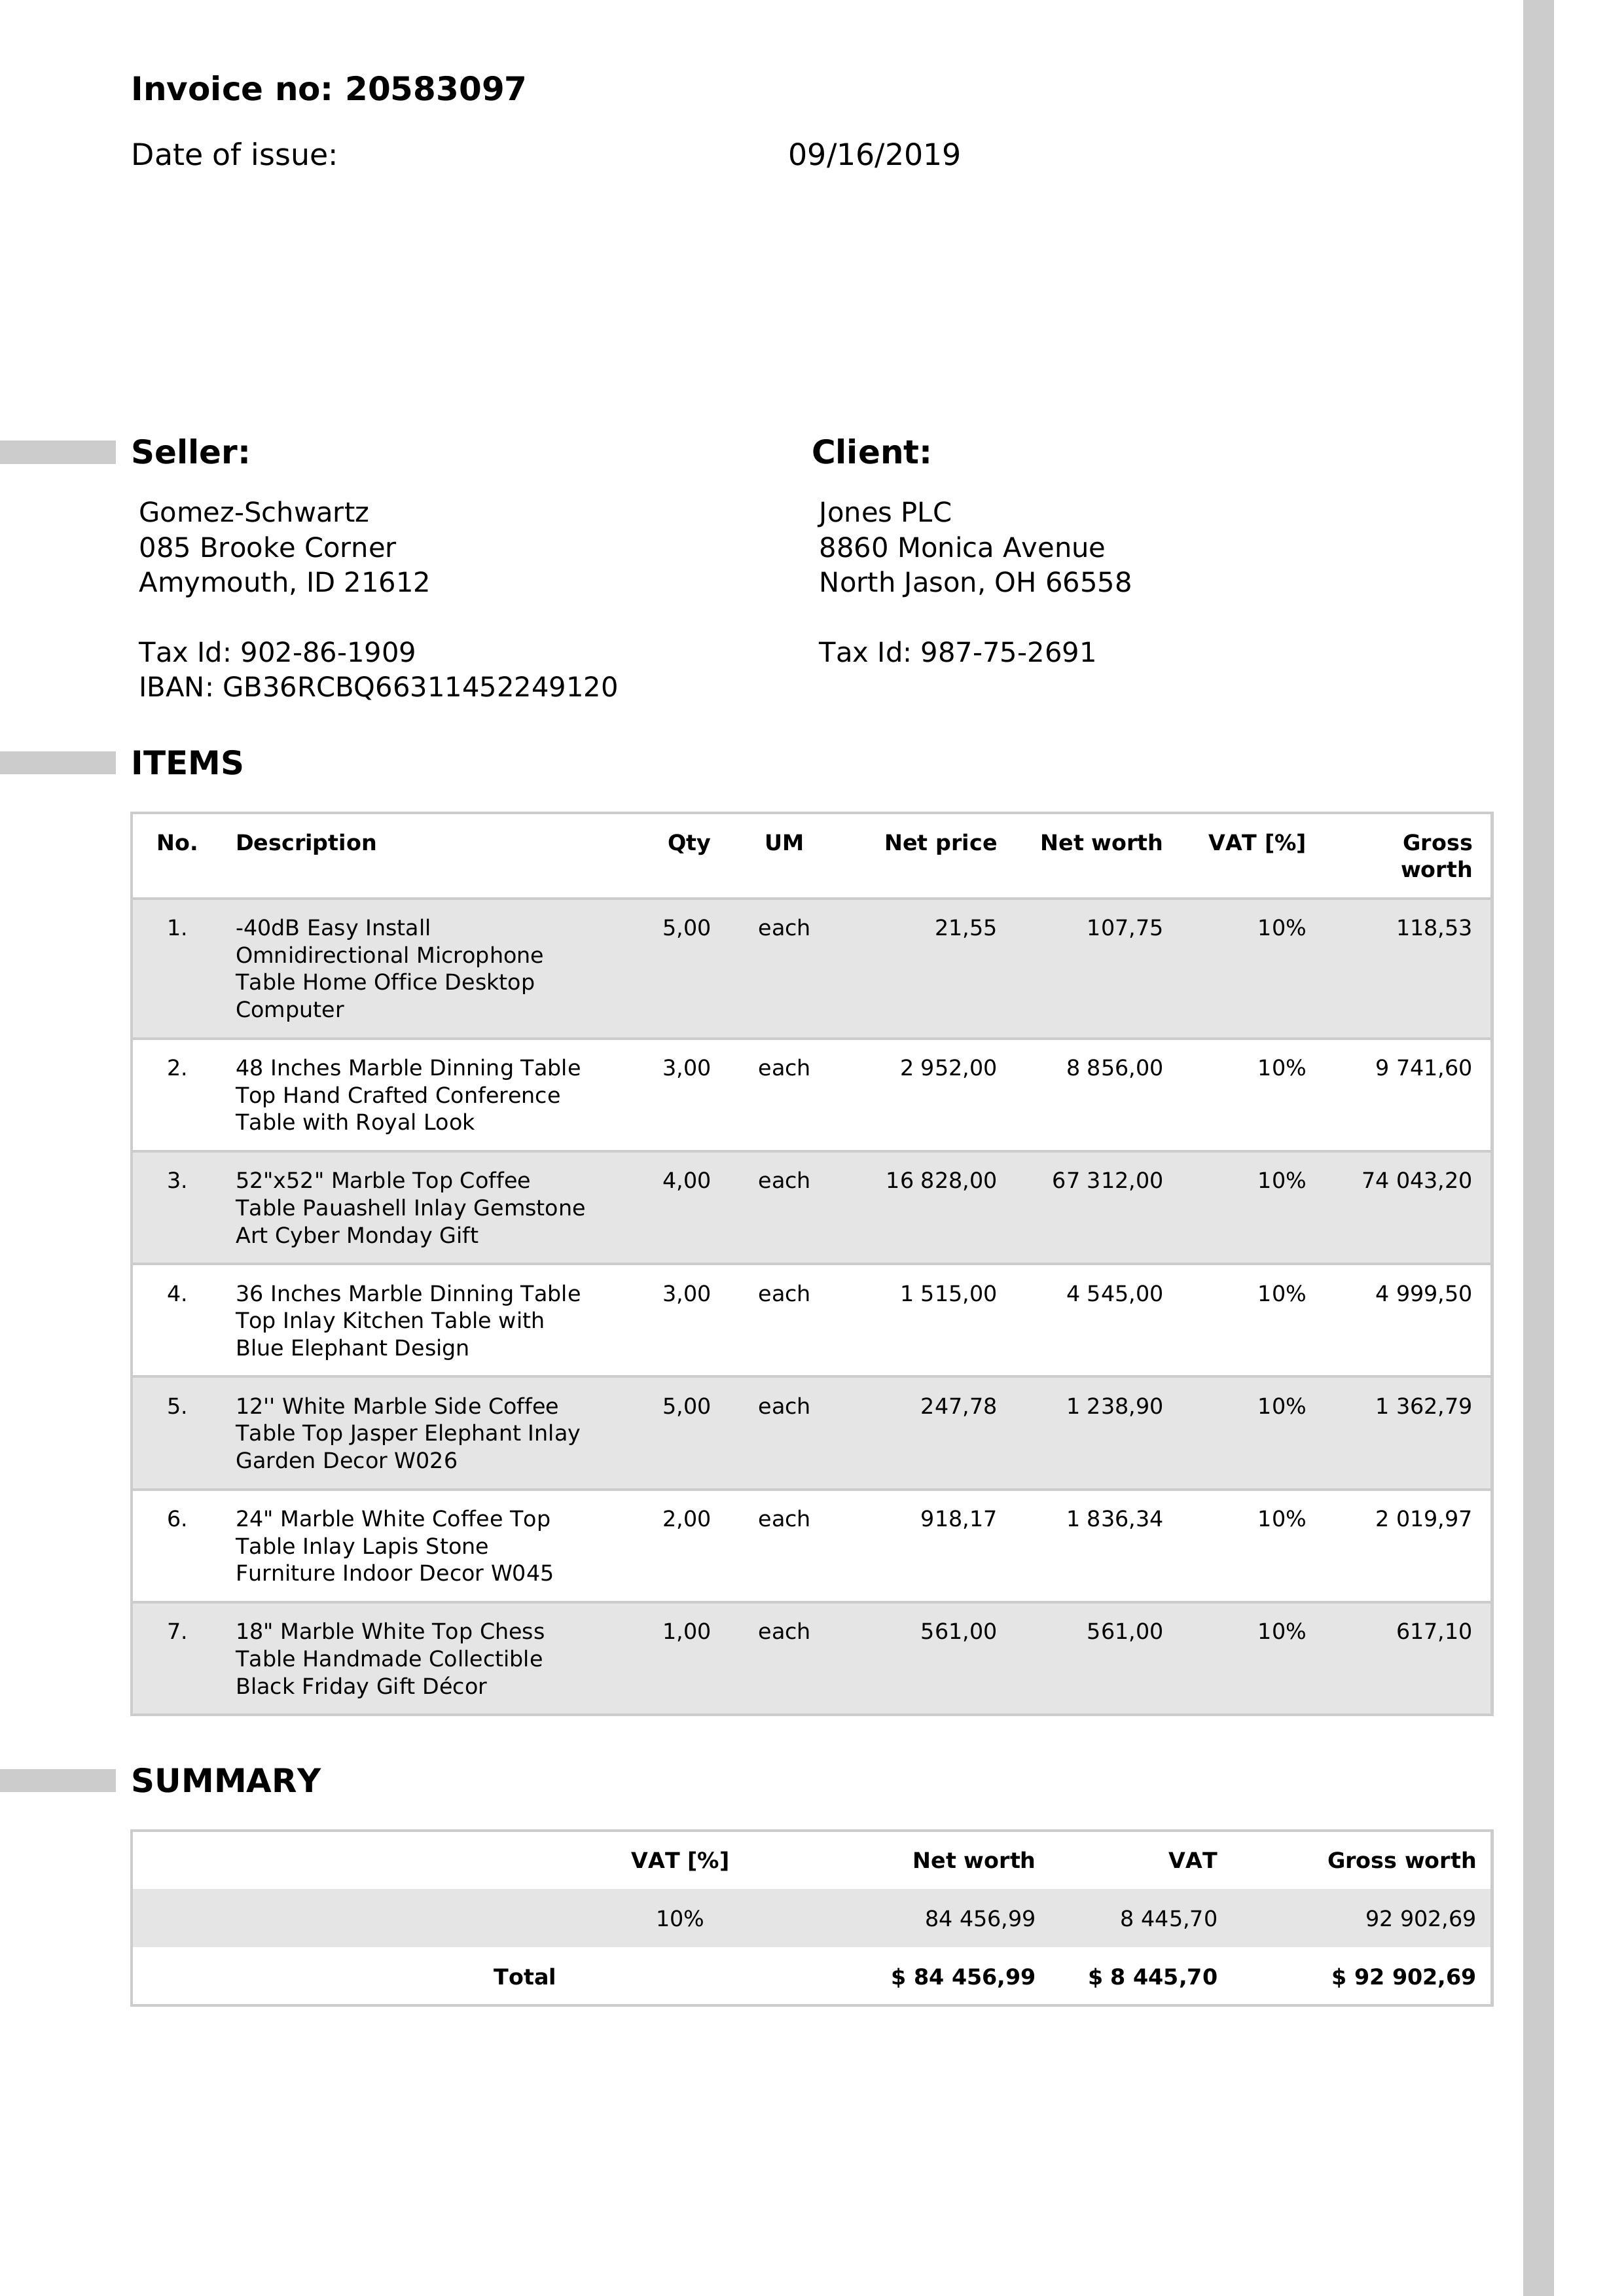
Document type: Invoice